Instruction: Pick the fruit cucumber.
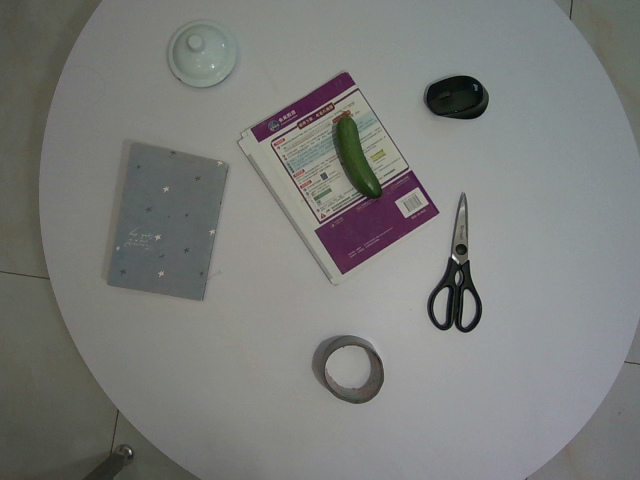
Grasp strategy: vertical